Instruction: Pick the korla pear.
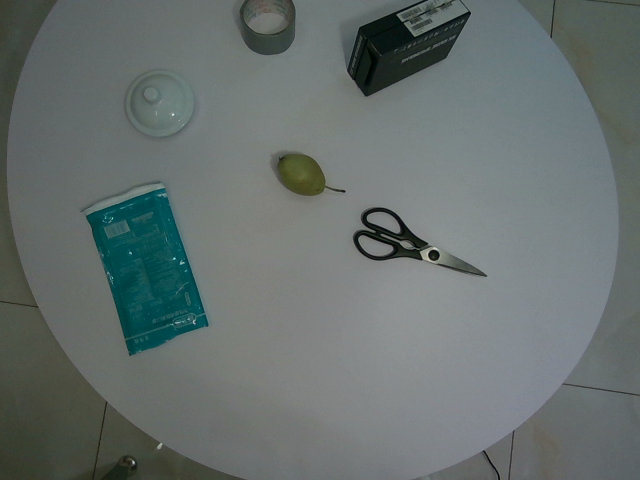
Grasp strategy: vertical